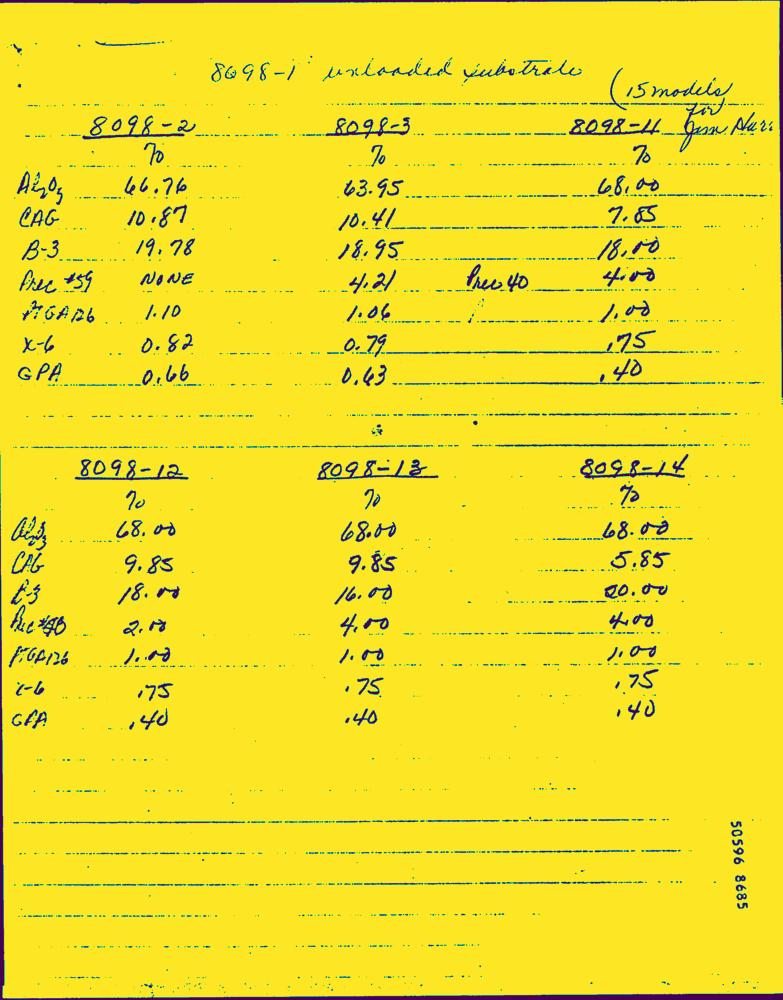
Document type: Hand-Written